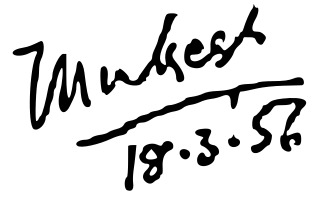
Signature of: mukesh